Question: What is the potential diagnosis?
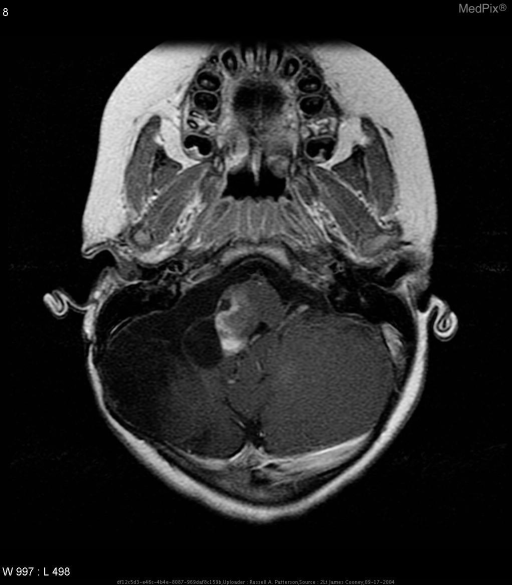
Answer: The possible diagnosis includes Pilocytic astrocytoma
Medulloblastoma
Hemangioblastoma
Ependymoma.